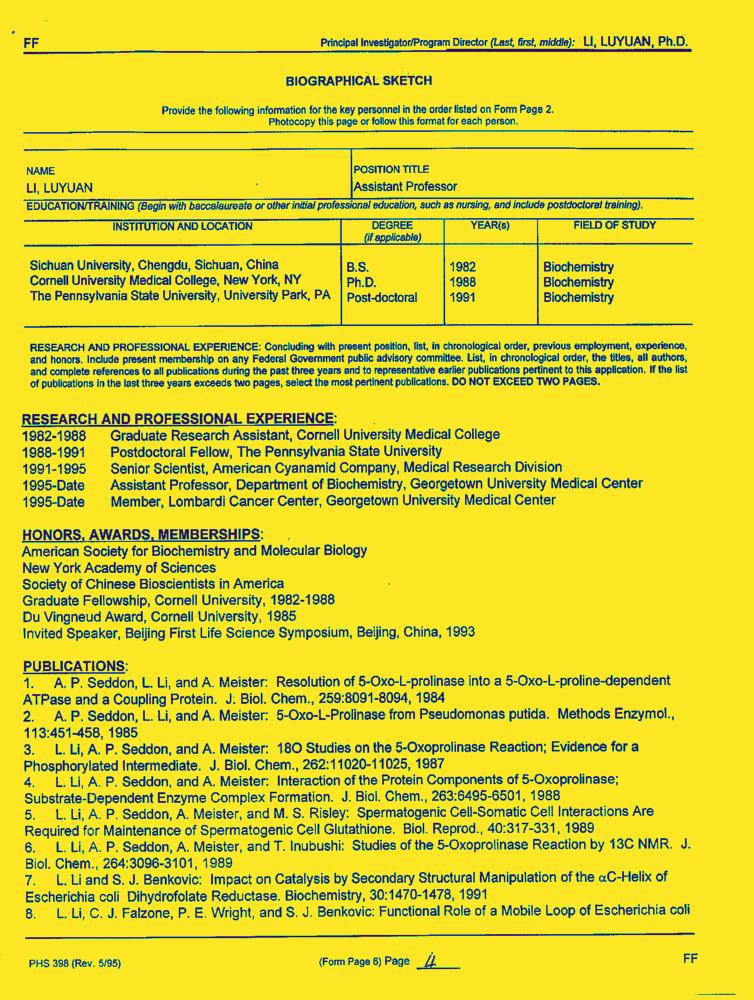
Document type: Resume-Doc